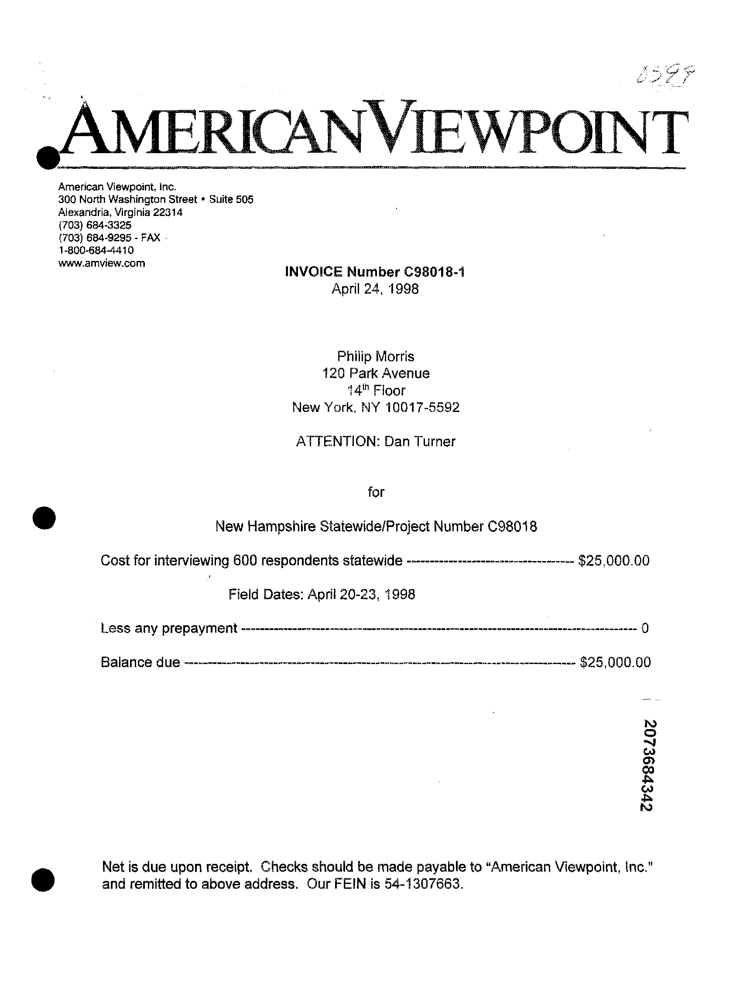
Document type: Invoice